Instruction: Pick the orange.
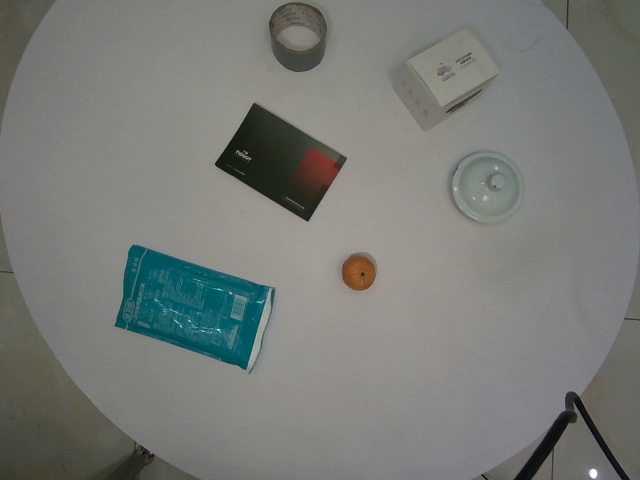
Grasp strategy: vertical